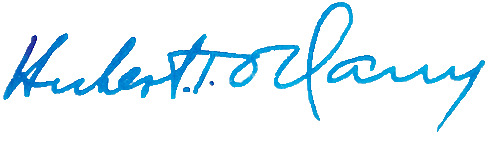
Signature of: hubert thomas delany